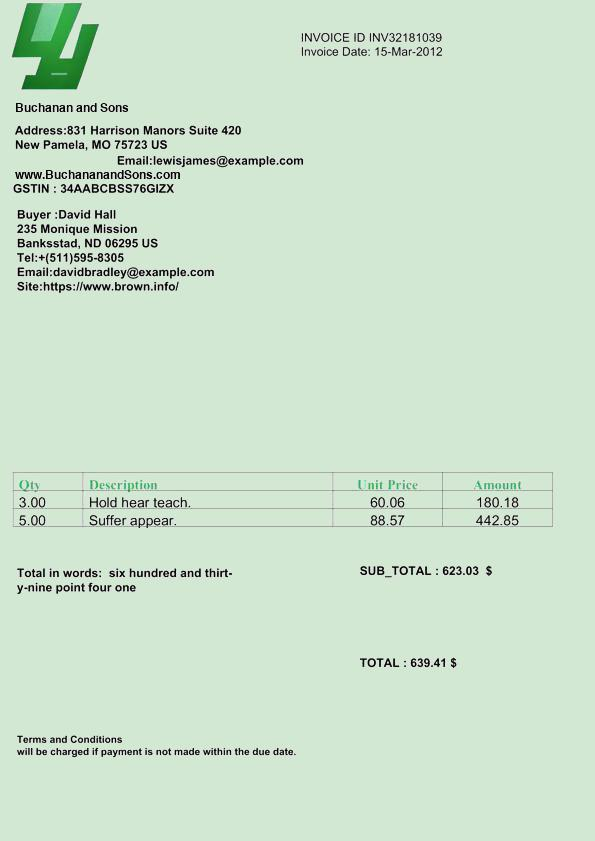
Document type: Invoice